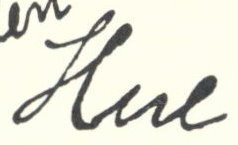
Signature of: otto hue